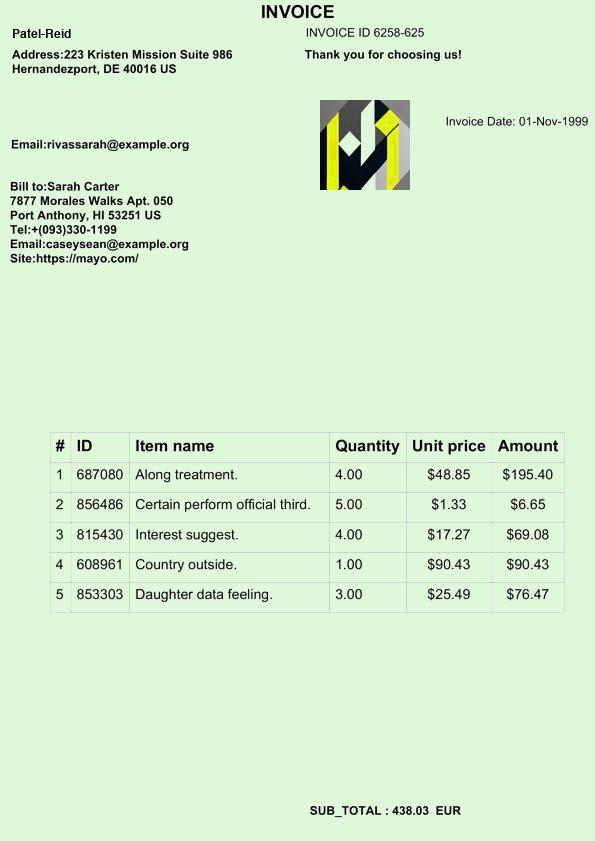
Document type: Invoice